Question: What is the suspected problem?
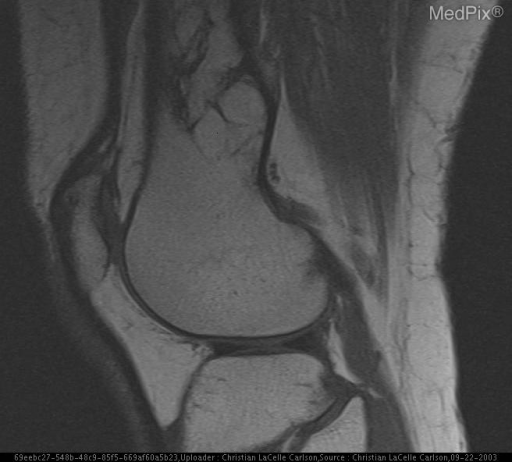
Answer: The findings suggest A geographic, lobulated, well marginated, radiolucent, expansile, medulary lesion with a thin rim of sclerosis and central calcific densities is seen on plain radiograph in the posterior aspect of the metadiaphysis of the distal right femur without cortical destruction.  T1 and T2 weighted magnetic resonance images show the lesion to have signal isointense to fat and a sclerotic rim.. MRI of the right knee reveals a well-defined, eccentric 20x42x42mm elliptical mass in the distal lateral metadiaphysis of the right femur.  The cortex is expanded, but there is no endosteal erosion or irregularity.  Marrow space is within normal limits.  The signal intensity within the mass is isointense to fat on T1 and proton density fat suppressed images consistent with an intraosseous lipoma.. The patient might have a history of 50 year-old female with bilateral knee pain..